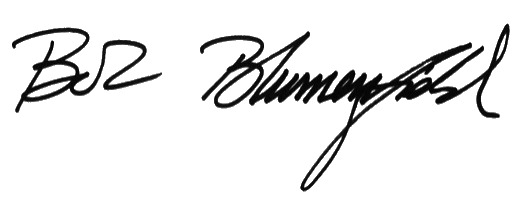
Signature of: bob blumenfield